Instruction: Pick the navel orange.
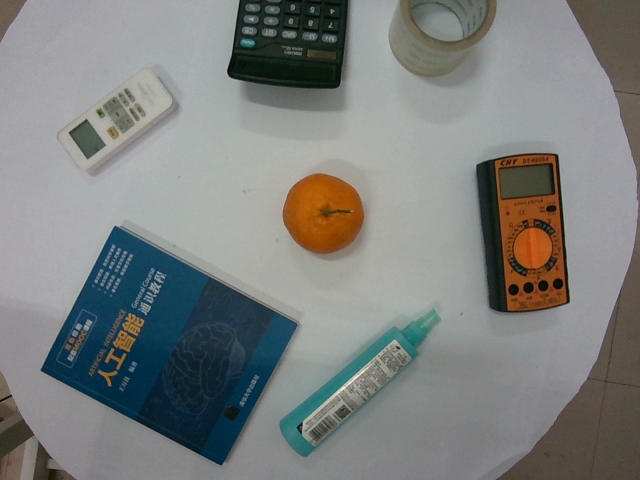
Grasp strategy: vertical